Question: What is the main concern?
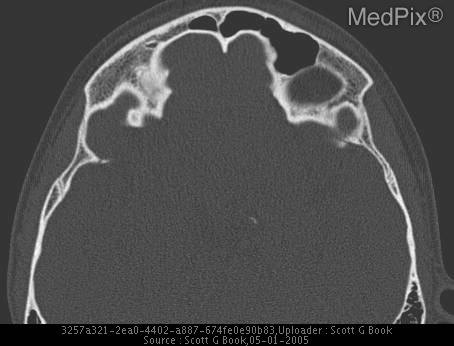
Answer: The findings suggest Opacified atelectatic left maxillary sinus with infundibular occlusion.  Associated nasal septal deviation, enlargement of left middle meatus, retraction of left anterior maxillary sinus wall, and mild retraction of inferior orbital wall.. Normal frontal sinuses.. The patient might have a history of 13 year old with chronic sinusitis, worse for last 3 weeks..